Question: What could the diagnosis suggest?
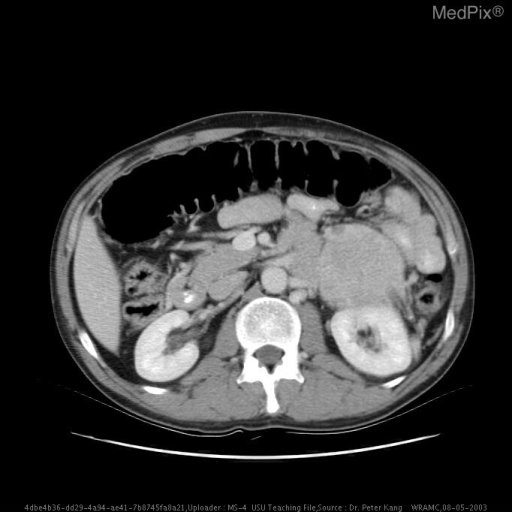
Answer: The possible diagnosis includes • Adenoma (50%–80%)–90% Nonfunctioning– 10% Functioning (Cushing syndrome or aldosteronoma)• Cyst and pseudocysts (5%–20%)
• Pheochromocytoma (5%–15%)
• Adrenocortical carcinoma (2%–10%)
• Metastatic (0%–10%)
• Adrenal hyperplasia (5%–10%)
• Myelolipoma and lipoma (5%–15%)
• Ganglioneuroma (0%–5%)
• Hematoma, infection (Histo), lymphoma, neuroblastoma, granuloma (rare).